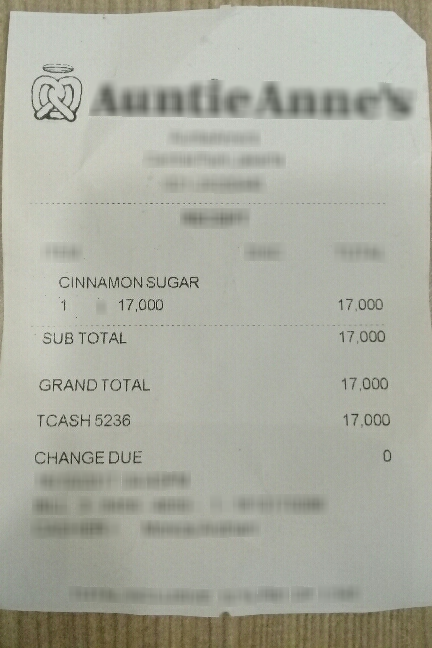
Receipt information:
subtotal: 17,000
total: 17,000
line_items: item_name: CINNAMON SUGARL
item_value: 17,000
item_quantity: 1